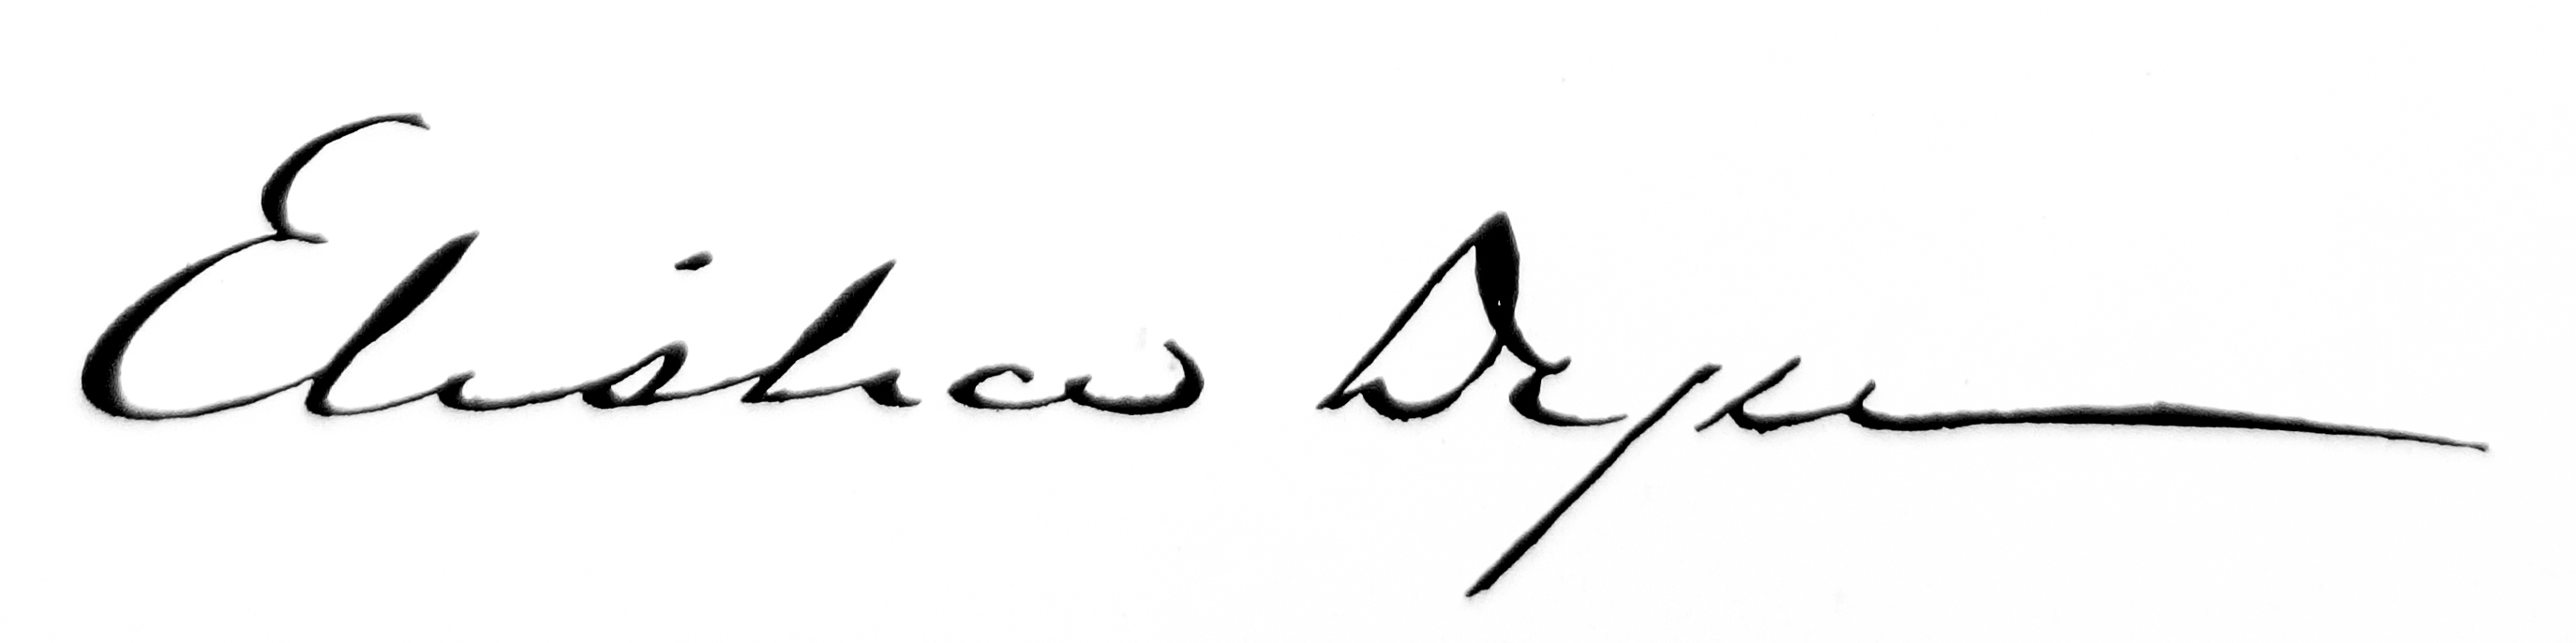
Signature of: elisha dyer